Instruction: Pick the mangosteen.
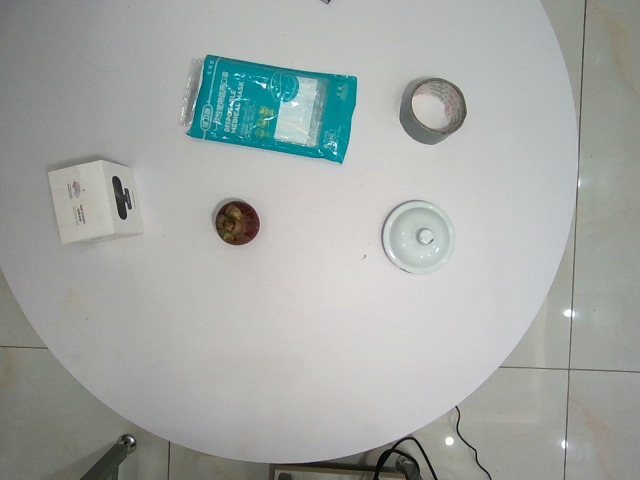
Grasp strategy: vertical